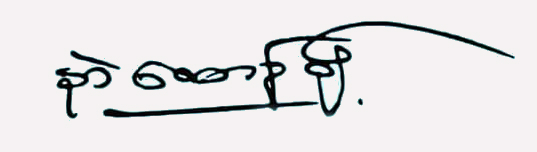
Signature of: q133521619